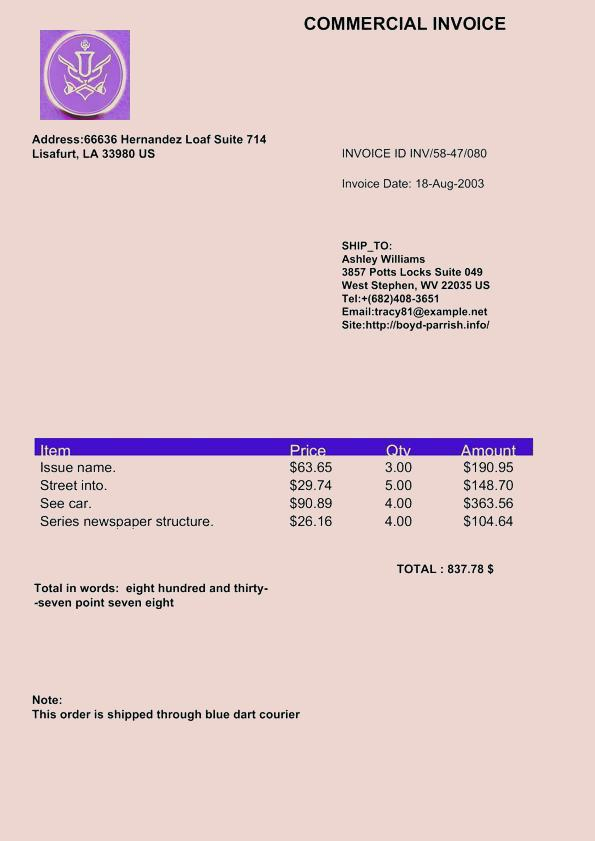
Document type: Invoice